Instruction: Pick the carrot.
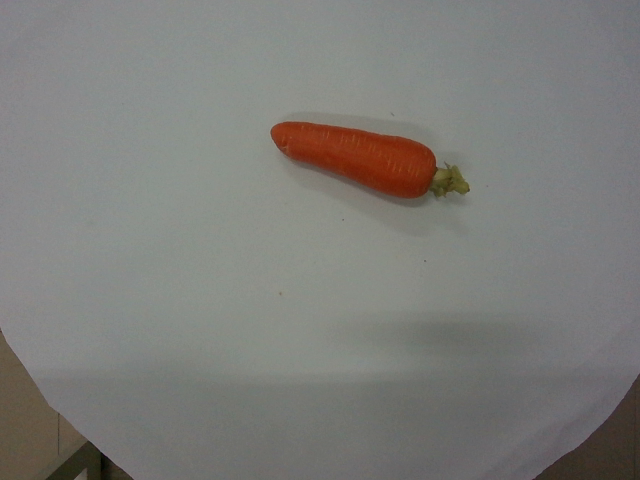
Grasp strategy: vertical